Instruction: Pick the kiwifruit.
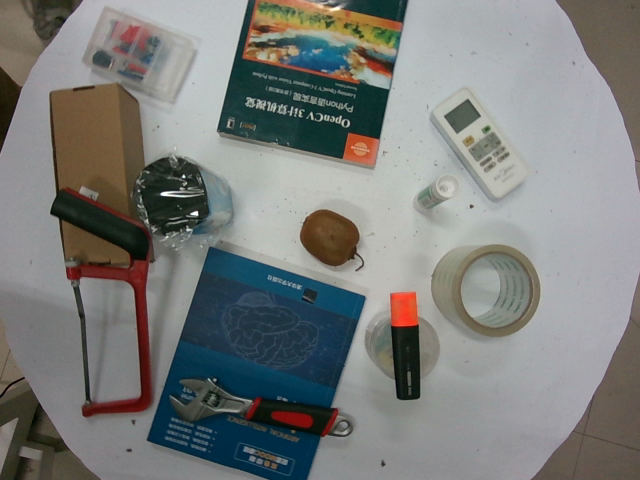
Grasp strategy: vertical